Patient: Female, age 23
23-year-old female, who was having history suggestive of chronic rhino bronchial allergy for the past five years, attended pulmonology outpatient with the complaint of cough, dyspnea and fever since more than four weeks. Vital signs were within normal range with SpO2 of 96%; her physical examination revealed bibasal lung crackles. Her past medical history revealed treatment with inhaled corticosteroids and fluticasone nasal spray on an irregular basis during exacerbations. She complains of recurrent headaches and underwent septoplasty with submucosal diathermy three years ago. Her routine blood work was within normal range with no peripheral eosinophilia and no sputum eosinophilia; her total serum IgE level was 731 ng/ml; her spirometry revealed mild restrictive ventilatory defect. Serum 25 hydroxy vitamin D3 was 9.12 ng/ml; chest radiograph showing bilateral infiltrates prompted for a computed tomography scan of chest (HRCT- Chest). The latter revealed multiple small well defined and ill-defined centrilobular nodules in both lungs, significantly in the left inferior lingula and in the basal segments of left lower lobe. The lesions show areas of tree-in-bud appearance and areas of confluence. Few small scattered centrilobular nodules were seen in the right lung in all the lobes (Fig. 1, Fig. 2).
Clinicoradiological opinion was either atypical pneumonia or to rule out tuberculosis. She underwent fiberoptic bronchoscopy for bronchial wash and transbronchial lung biopsy; bronchial washings sent for smear for acid fast bacilli and fungal elements were negative, with gram stain showing occasional polymorphs; geneXpert MTB/RIF was not detected; 20 ml of bronchial washings which was hemorrhagic revealed an occasional alveolar macrophage with many neutrophils with a background of blood elements. Trans bronchial lung biopsy (TBLB) revealed histological features suggestive of Lipoid Pneumonia (Fig. 3).
Meticulous history, retrospectively, revealed patient habituated to applying a petrolatum ointment to the nose, externally, daily at night since more than a year. She was treated with oral prednisolone, tapered over a period of six months, apart from her regular inhaled corticosteroid and Fluticasone nasal spray. Her follow up HRCT-Chest at the end of one year showed partial resolution of the previous lesions, and patient is clinically stable without any relevant symptoms. (Fig. 4).
Keywords: exogenous lipoid pneumonia, petrolatum ointment, prednisolone, transbronchial lung biopsy, treatment
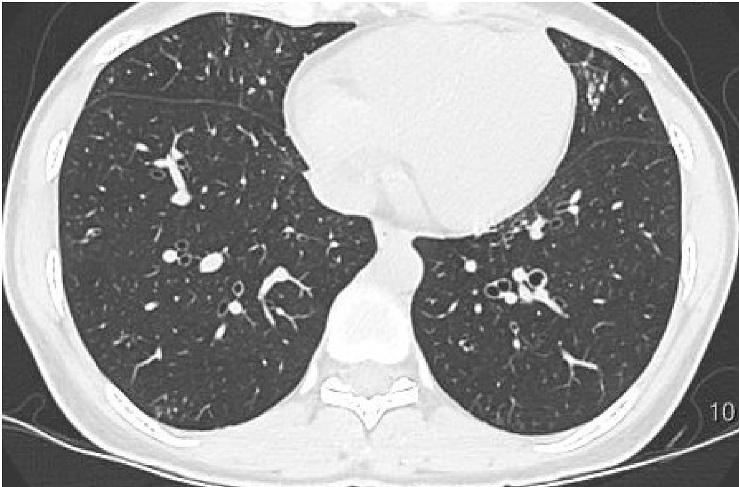
Image caption: HRCT section at the level of the lower lobes reveals mild cylindrical bronchiectasis in the left lower lobe, faint tiny centrilobular nodules in the left lower lobe, right lower lobe and fibrotic lesions in the left lingula.